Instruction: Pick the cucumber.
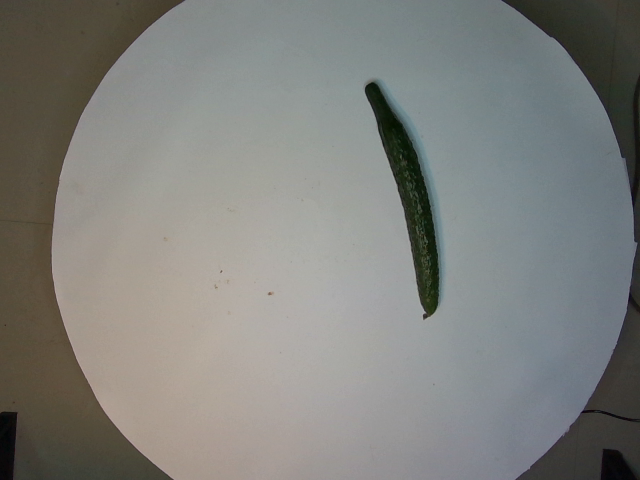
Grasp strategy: vertical